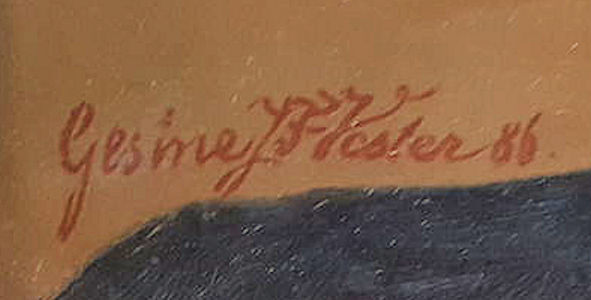
Signature of: gesine vester